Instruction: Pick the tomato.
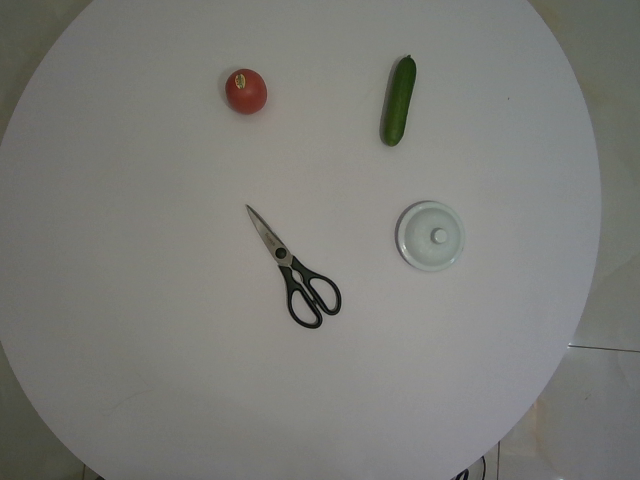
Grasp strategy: vertical